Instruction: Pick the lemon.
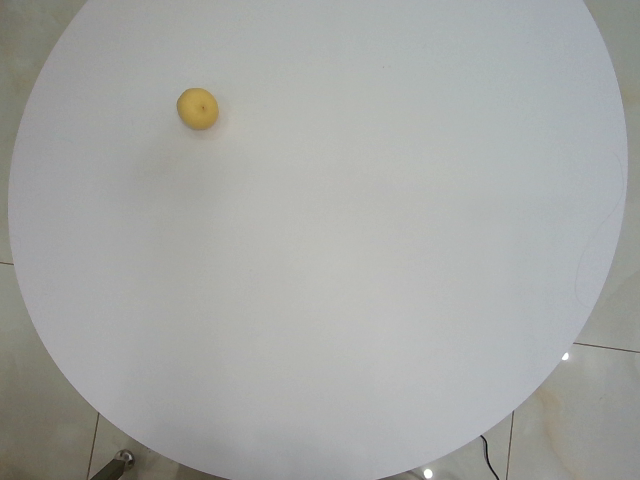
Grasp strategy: vertical